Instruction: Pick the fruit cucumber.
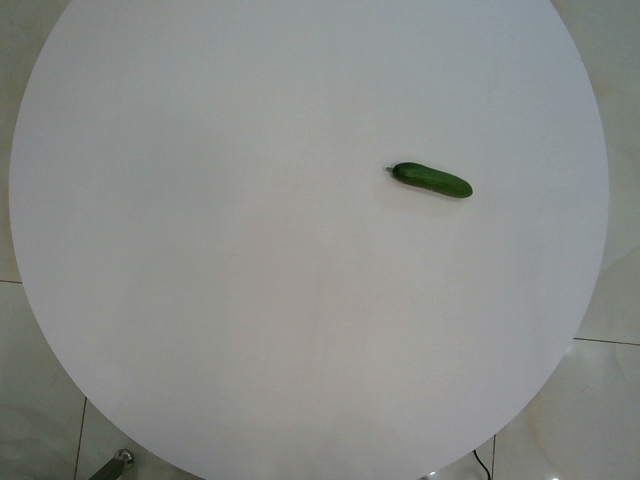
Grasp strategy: vertical